Question: How does the patient history play a role?
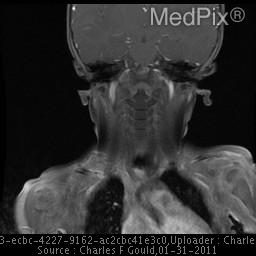
Answer: The patient's history of 15 month old baby girl with enlarging right supraclavicular / shoulder mass. is key in understanding the case.